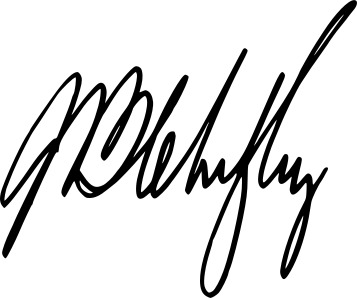
Signature of: ben chifley